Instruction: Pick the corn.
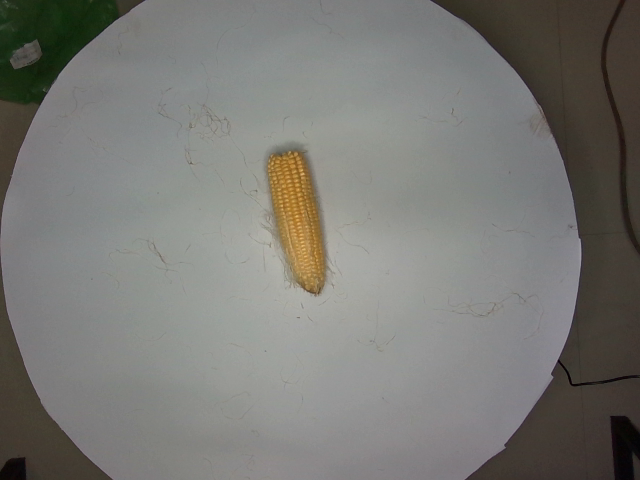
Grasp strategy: vertical